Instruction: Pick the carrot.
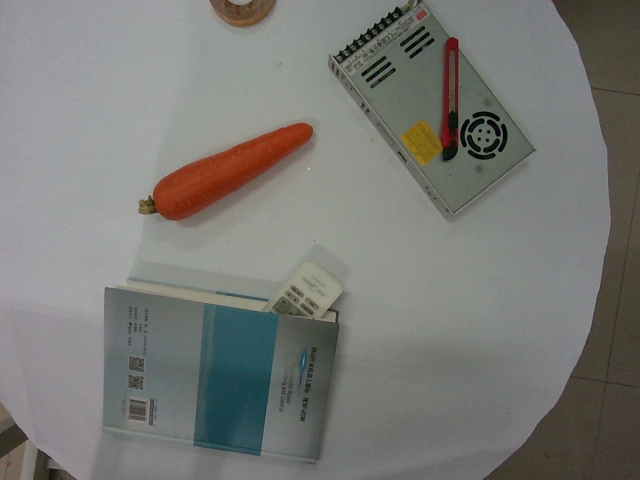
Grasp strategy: vertical